Question: In what way does the history help explain the case?
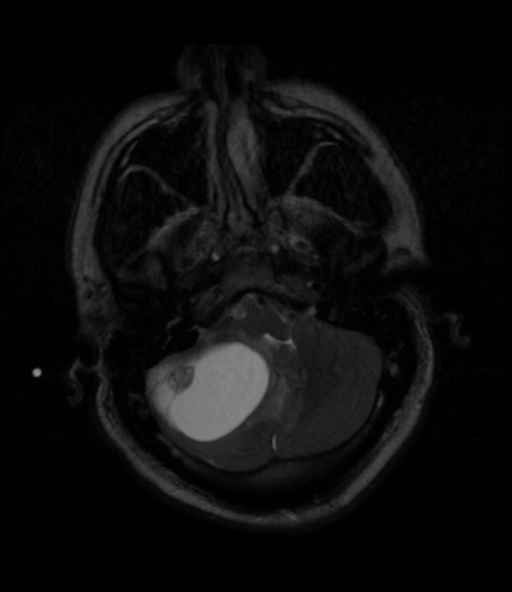
Answer: The patient's history of 33 year old male with increasing headaches and dizziness. is key in understanding the case.